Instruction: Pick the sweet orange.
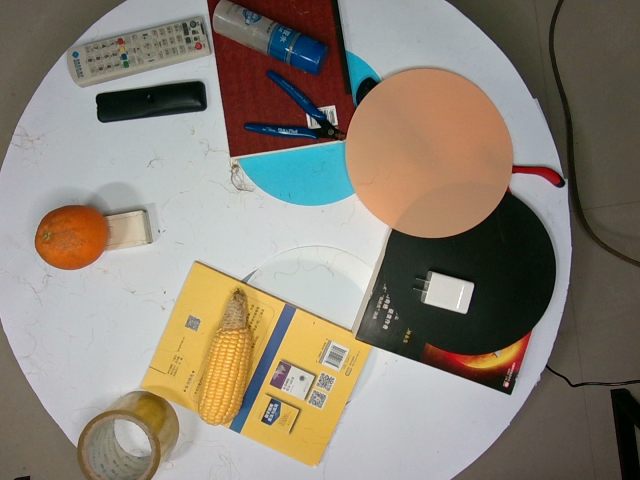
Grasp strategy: vertical